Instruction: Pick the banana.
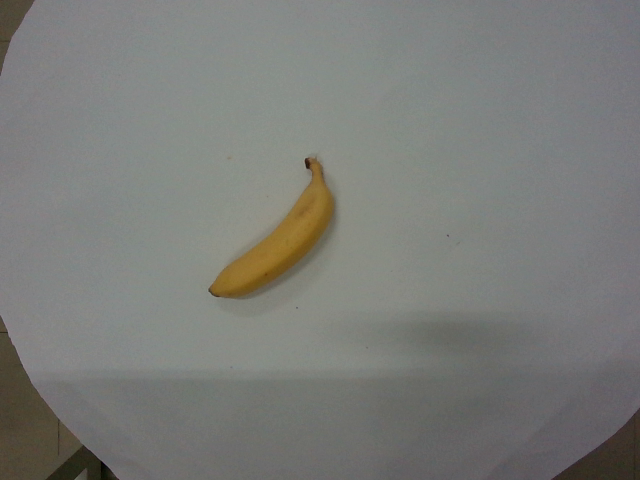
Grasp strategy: vertical